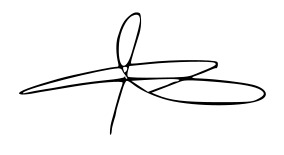
Signature of: christiane taubira